Question: What jurisdiction, city, or county is the document associated with?
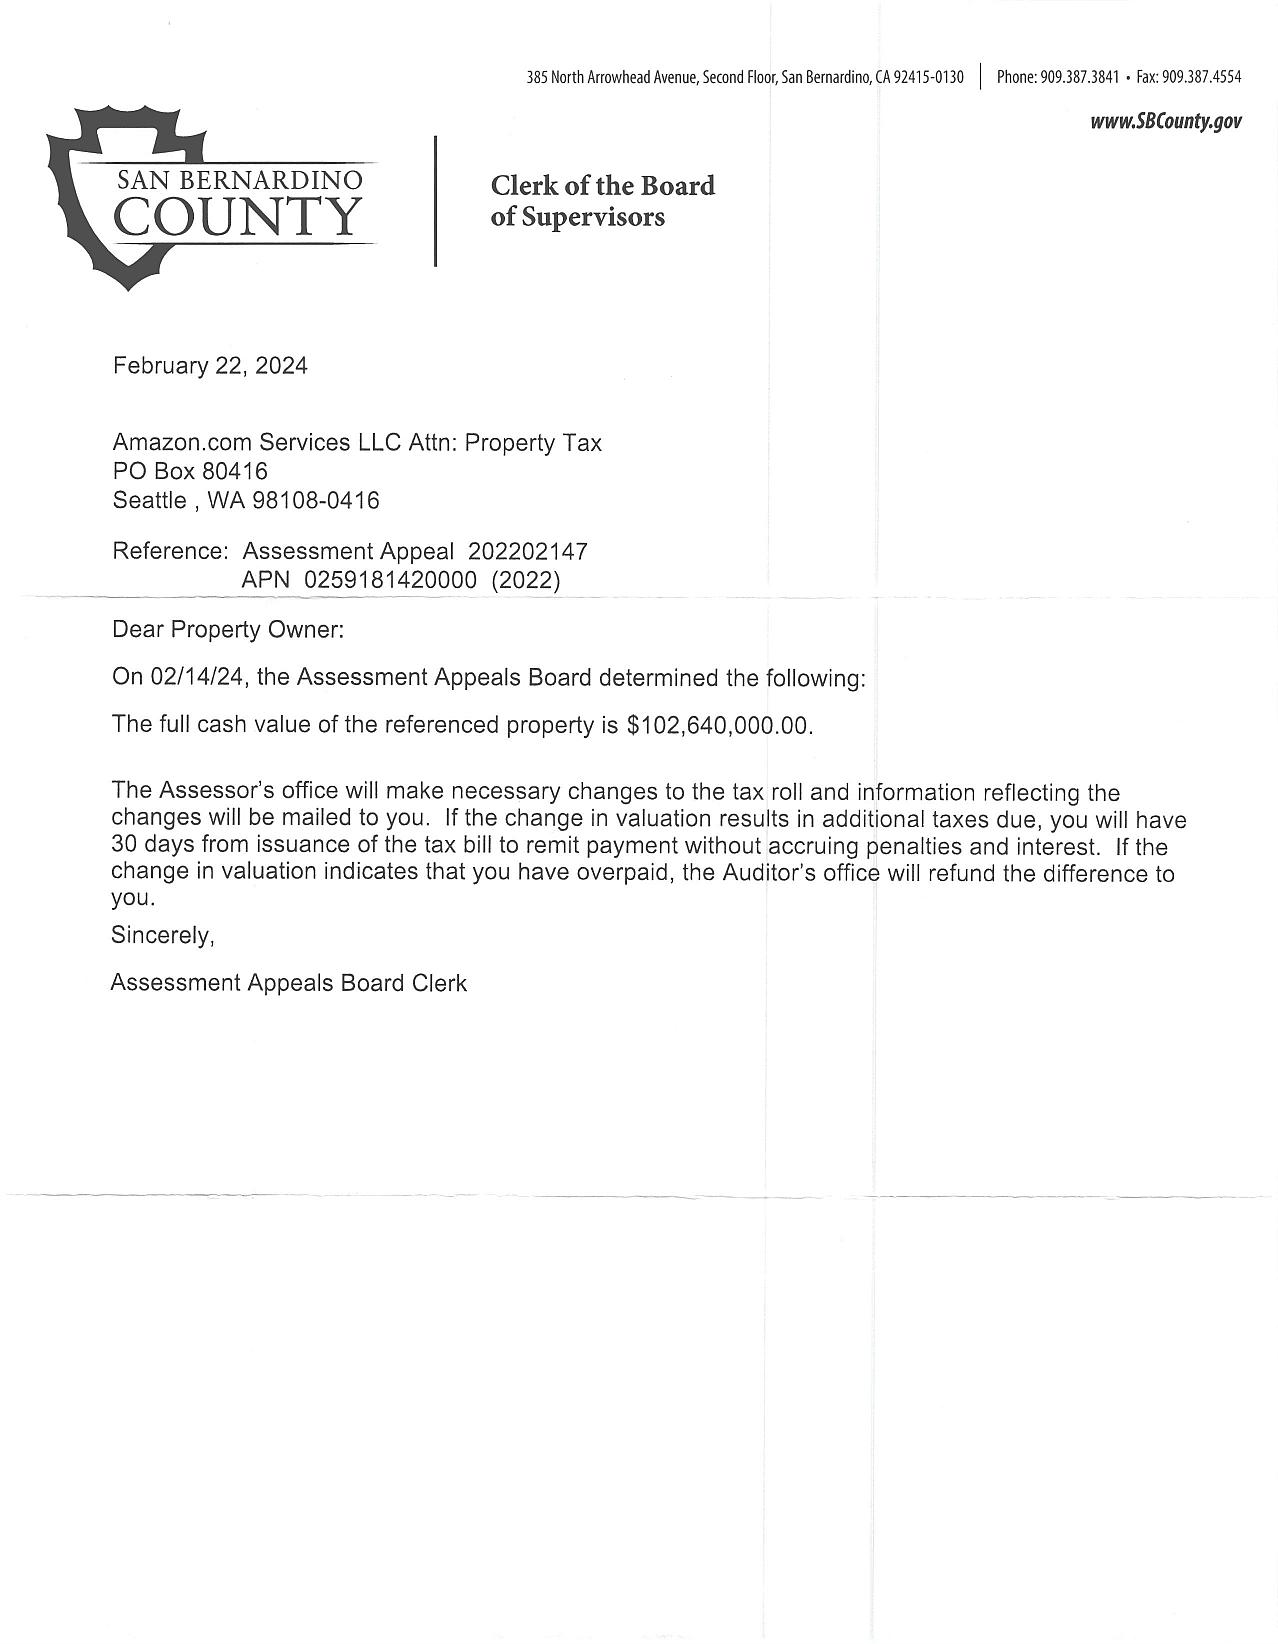
Answer: "San Bernardino County"